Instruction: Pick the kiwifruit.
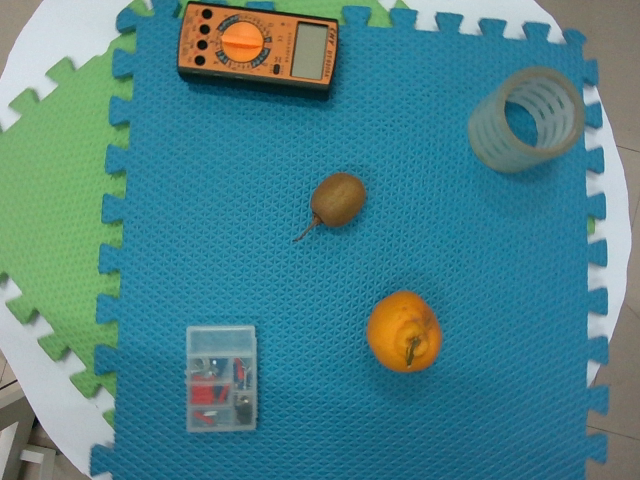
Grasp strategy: vertical